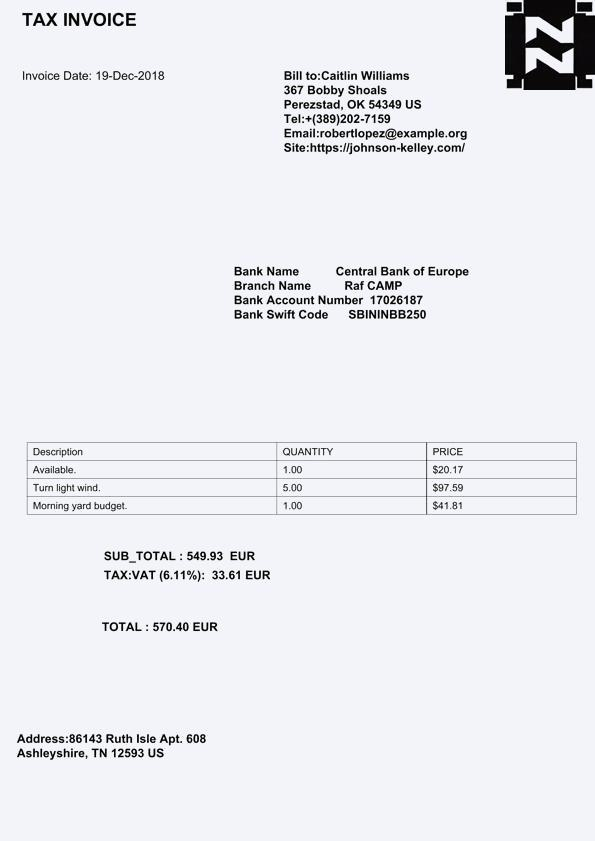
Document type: Invoice